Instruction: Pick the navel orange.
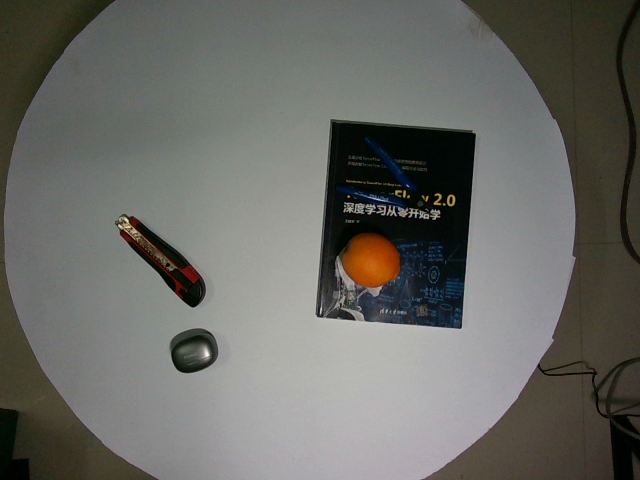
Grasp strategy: vertical